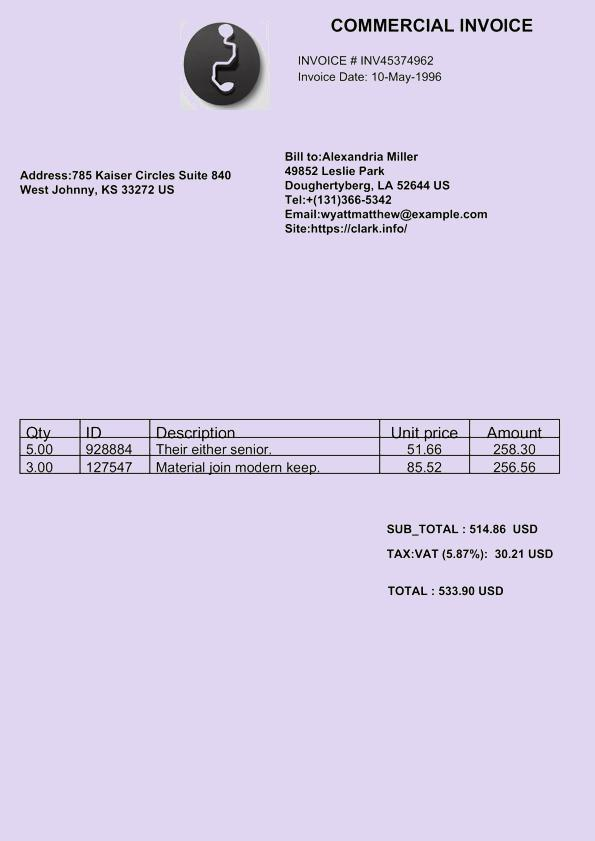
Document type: Invoice